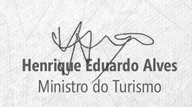
Signature of: henrique eduardo alves